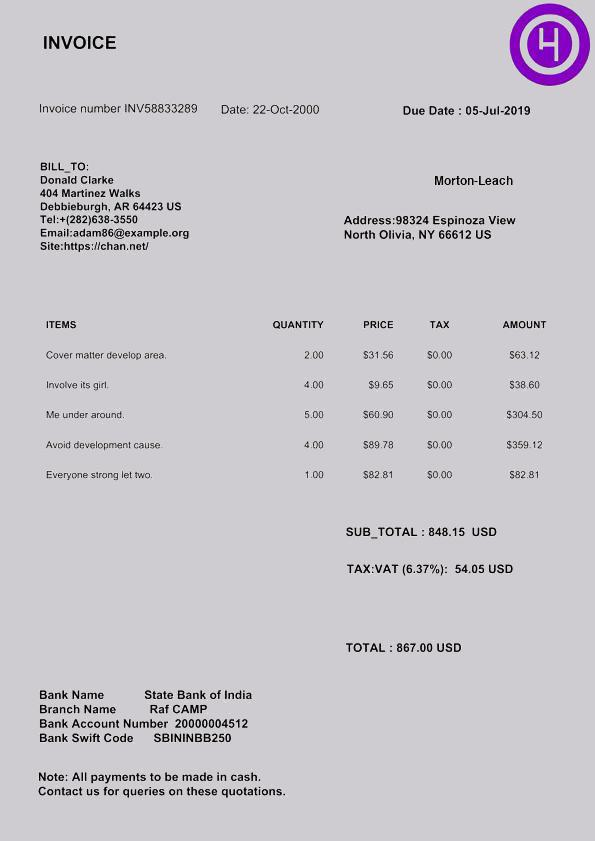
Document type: Invoice